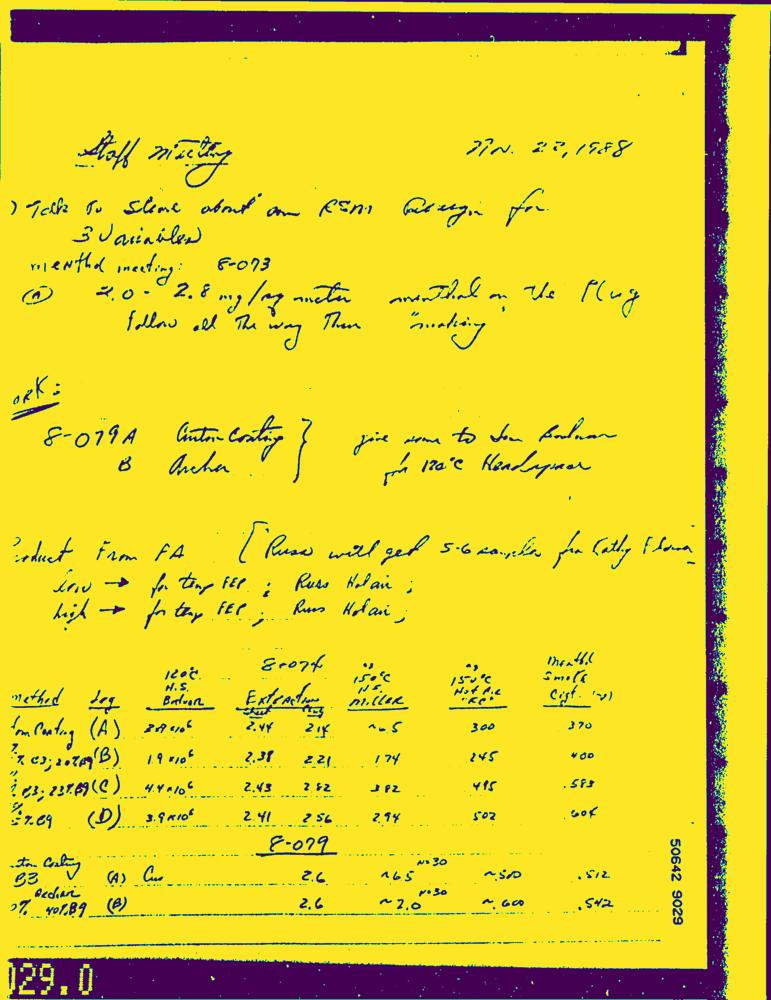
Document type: Hand-Written